Question: Can you provide the account number mentioned in the document?
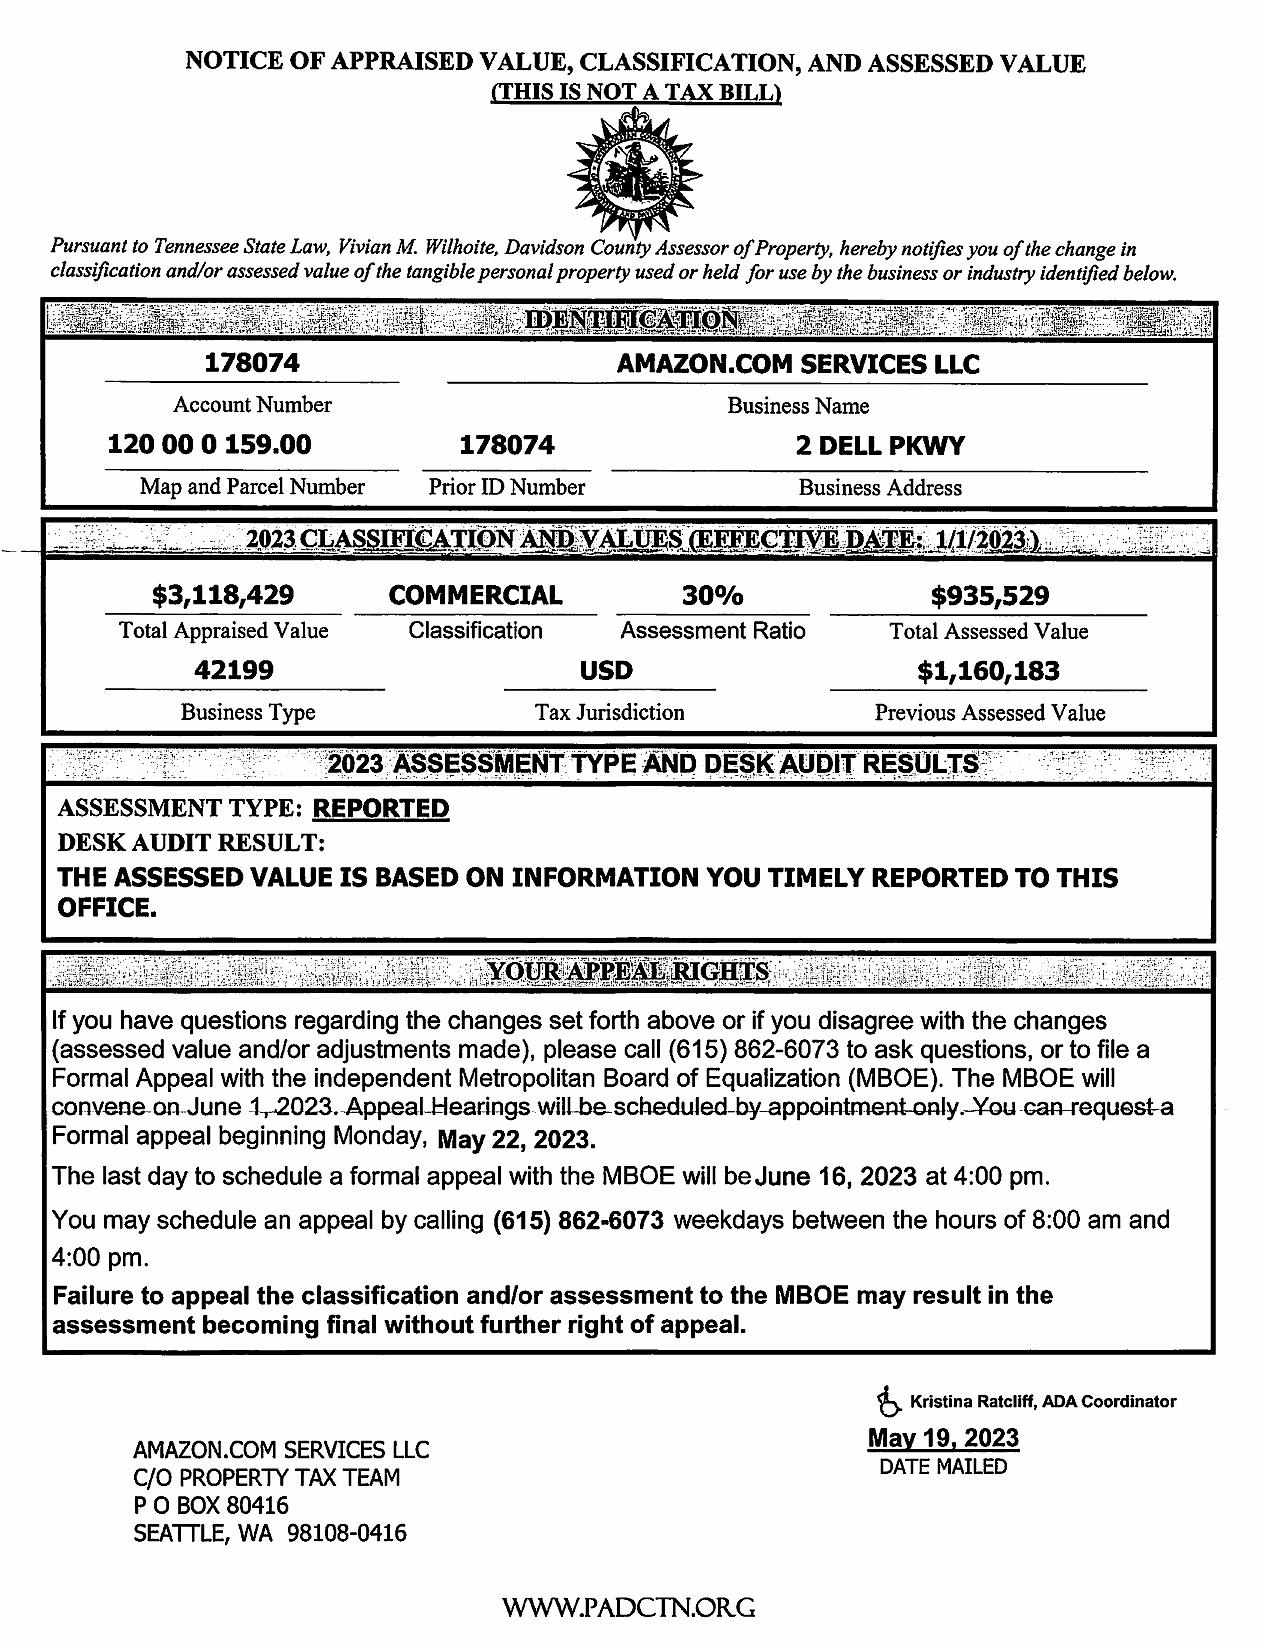
Answer: "120 00 0 159.00"